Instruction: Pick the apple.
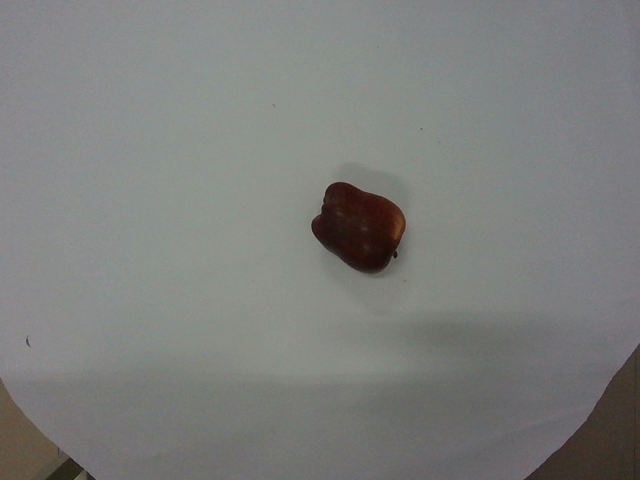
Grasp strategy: vertical